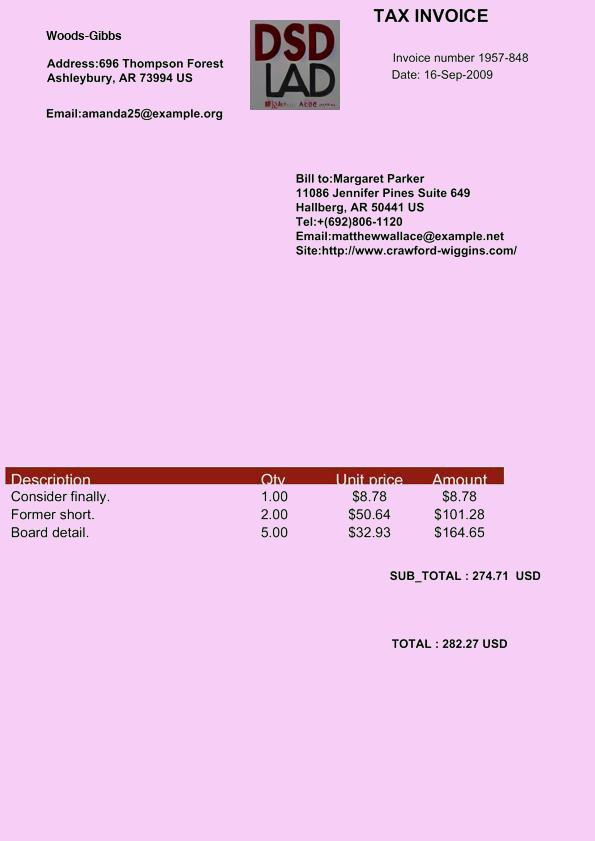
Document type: Invoice